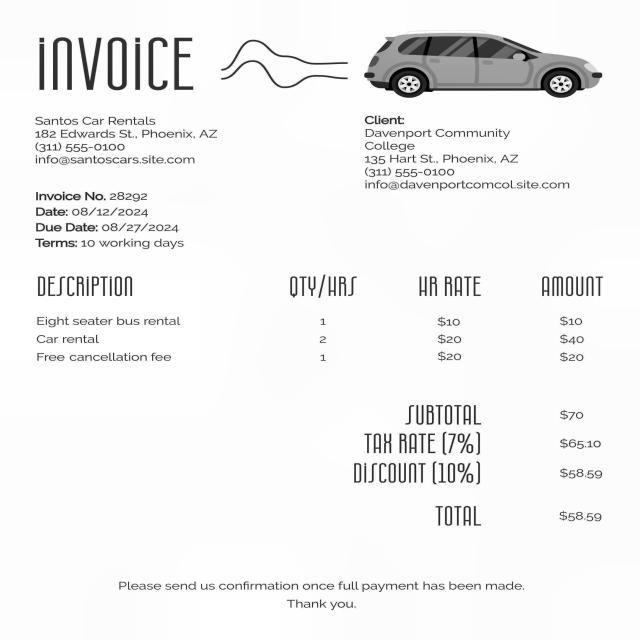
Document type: Invoice